Please extract the written amount, numerical amount, recipient's name, date on the cheque, and the bank's name from the image.
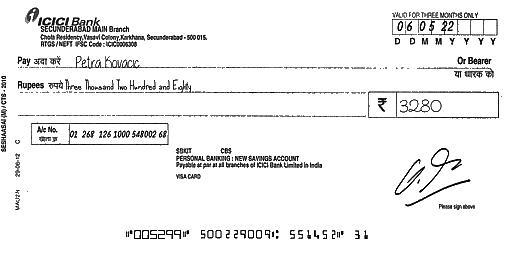
amt_in_words: Three Thousand Two Hundred and Eighty
amt_in_figures: 3280
payee_name: Petra Kovacic
bank_name: ICICI Bank
cheque_date: 06/05/22